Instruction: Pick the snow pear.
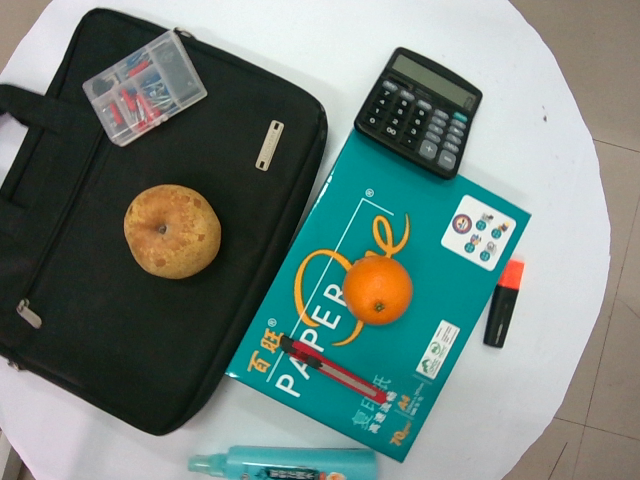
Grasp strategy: vertical